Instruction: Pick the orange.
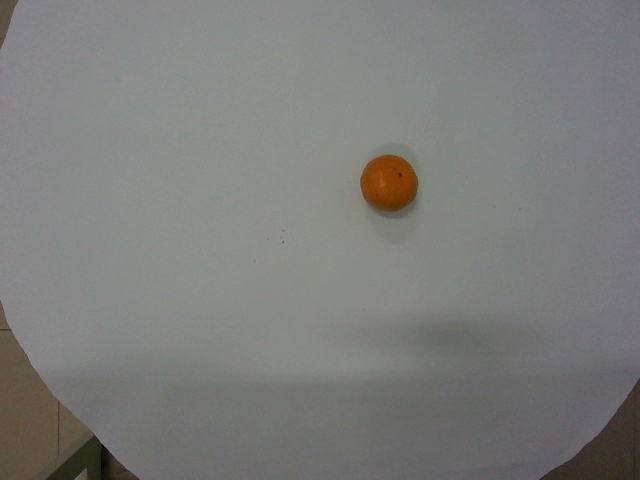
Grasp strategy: vertical